Question: What is the assessed value of the property as noted in the document?
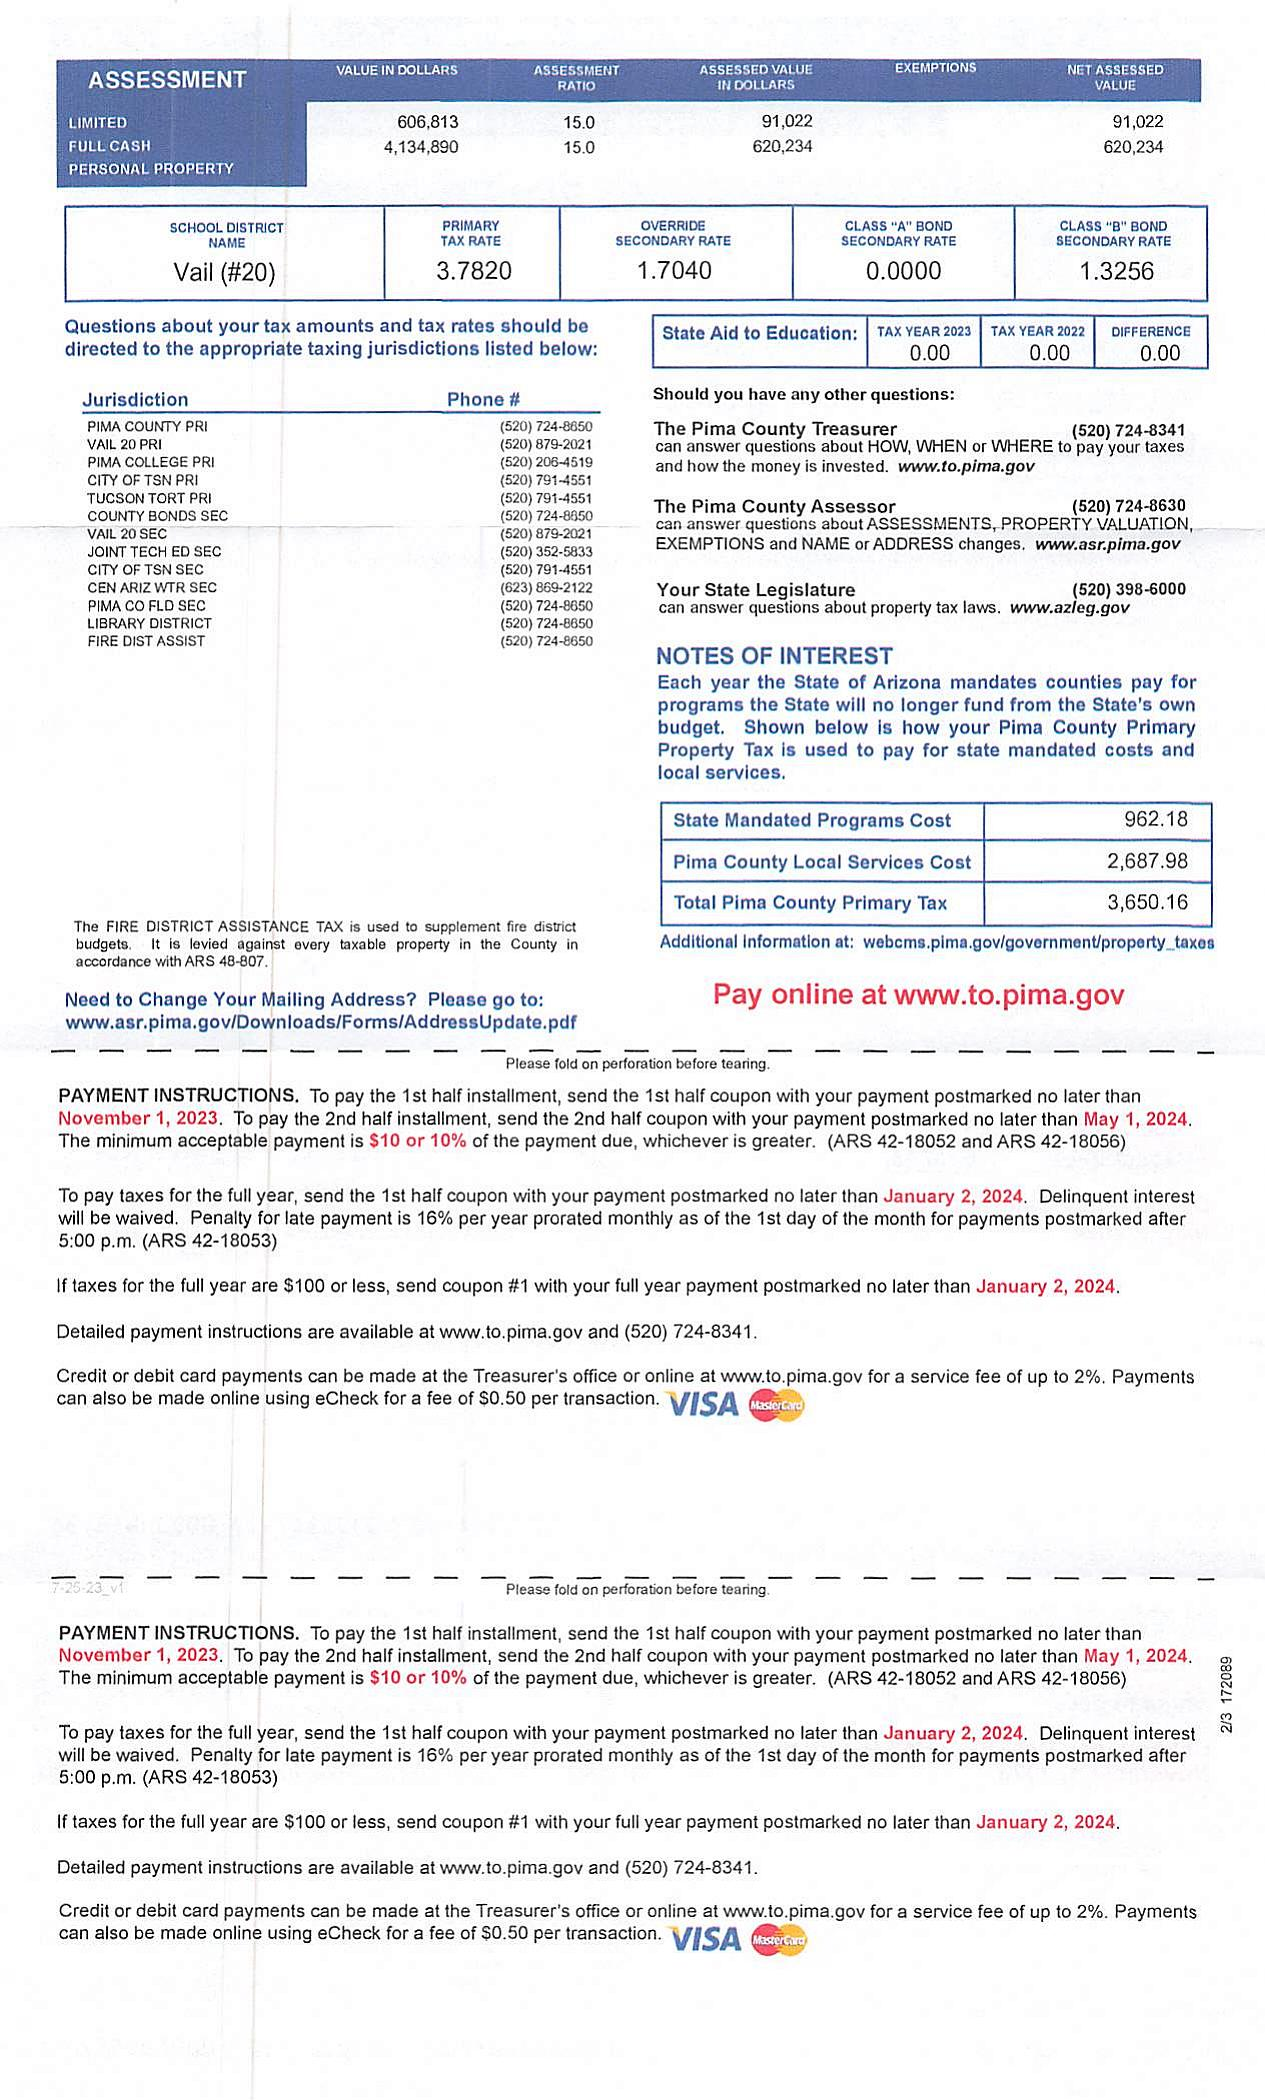
Answer: "91,022.00"